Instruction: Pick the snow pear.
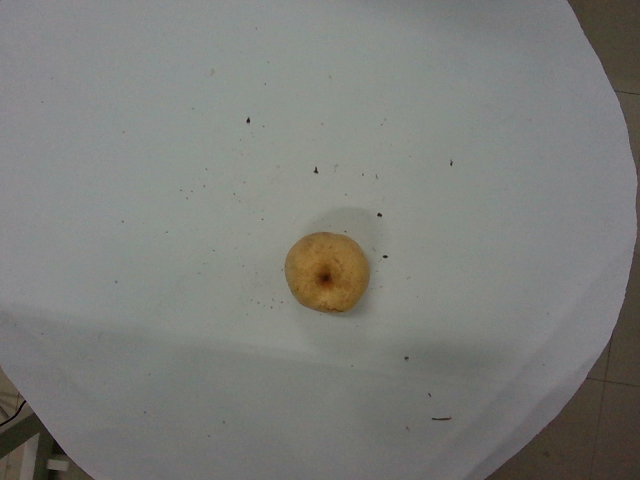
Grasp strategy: vertical